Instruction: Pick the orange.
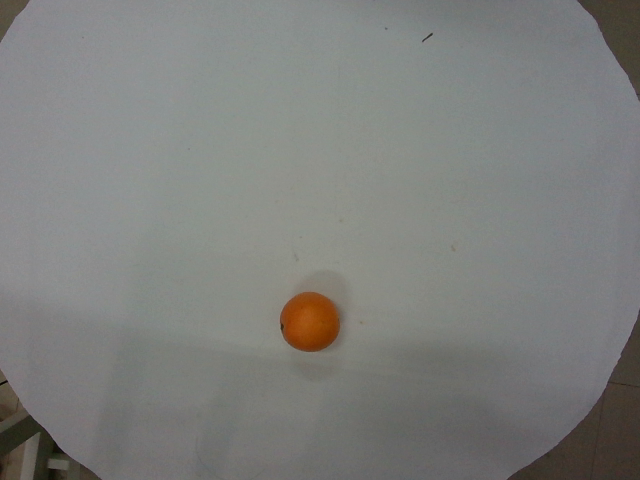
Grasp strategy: vertical